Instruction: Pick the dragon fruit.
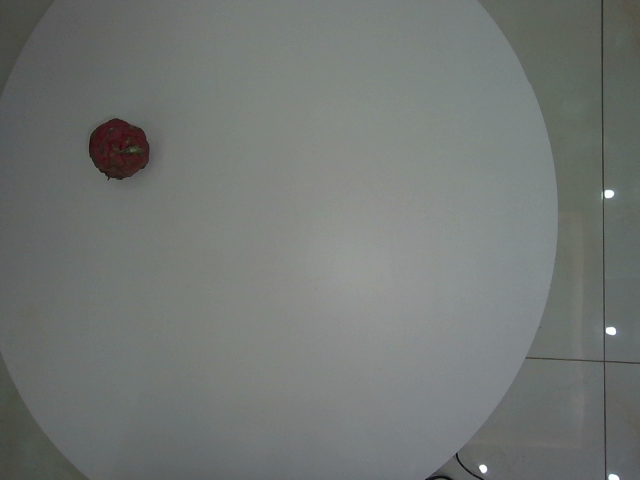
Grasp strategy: vertical